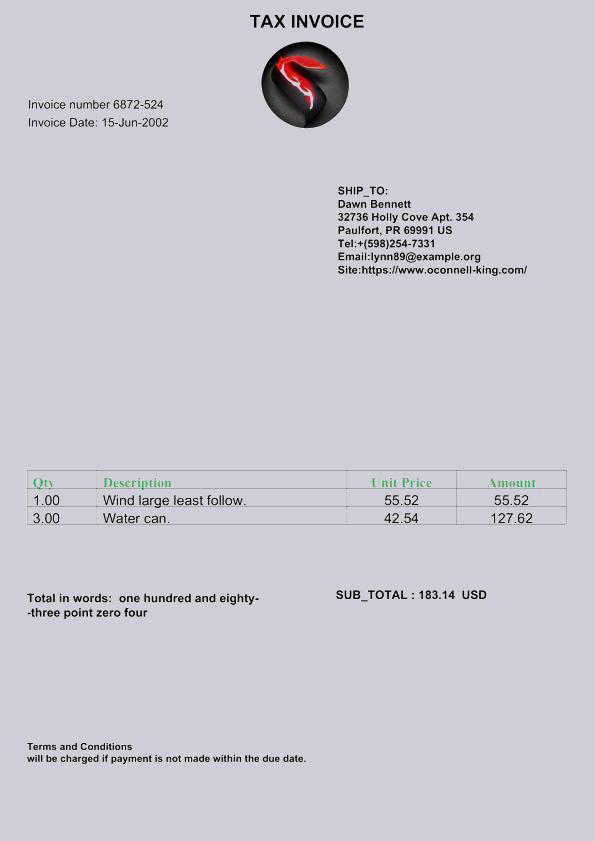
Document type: Invoice